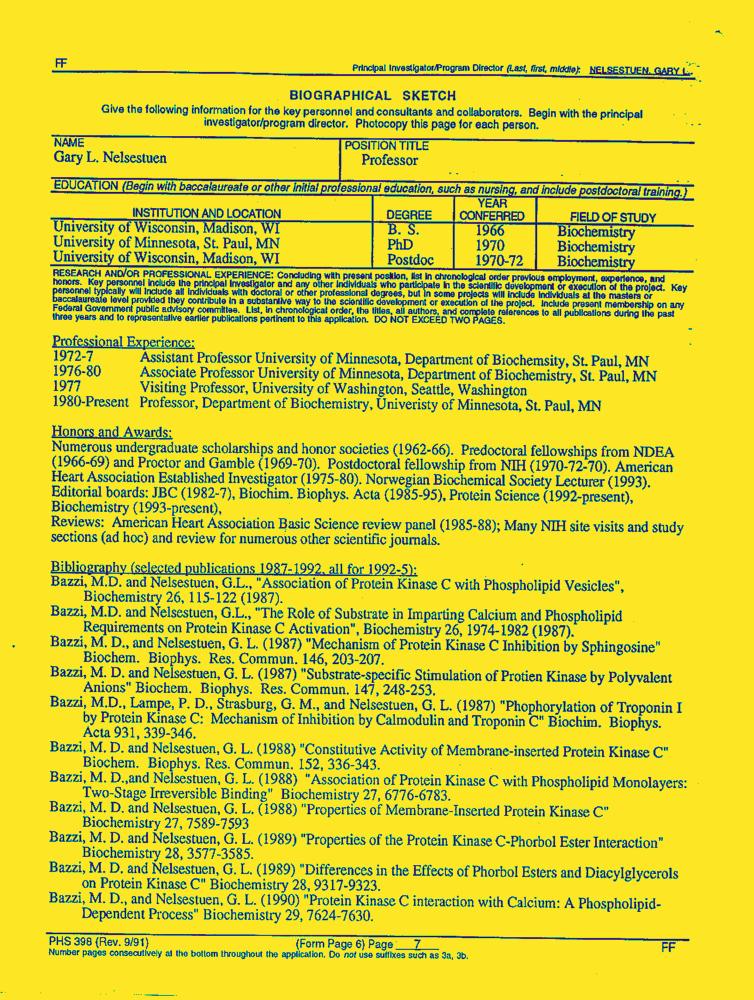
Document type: Resume-Doc